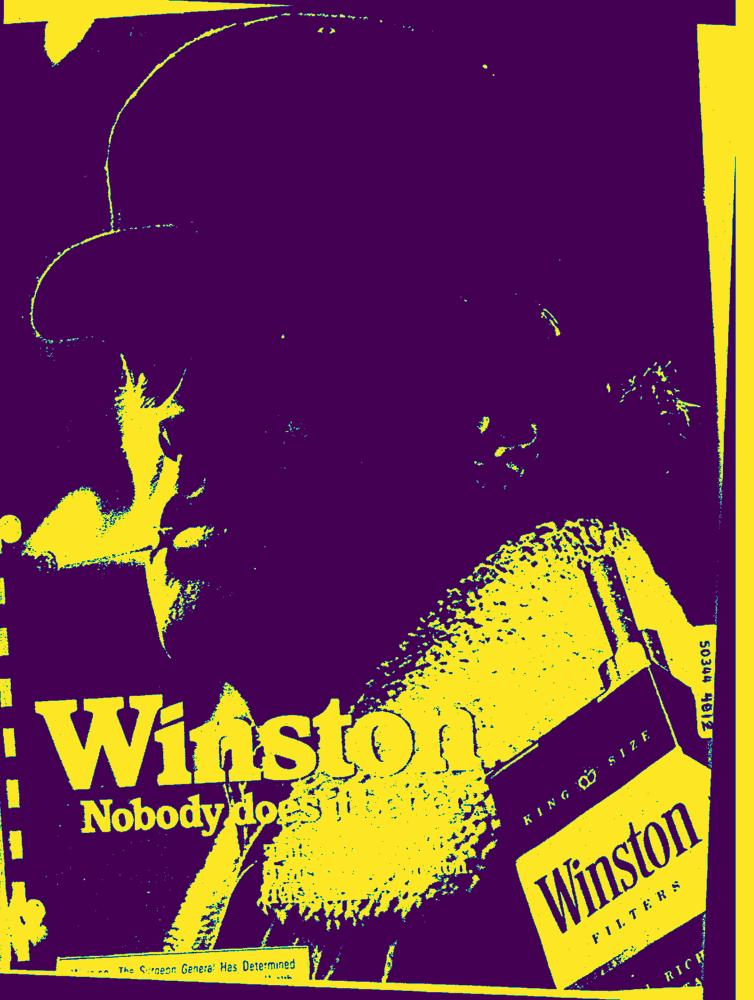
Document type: AD